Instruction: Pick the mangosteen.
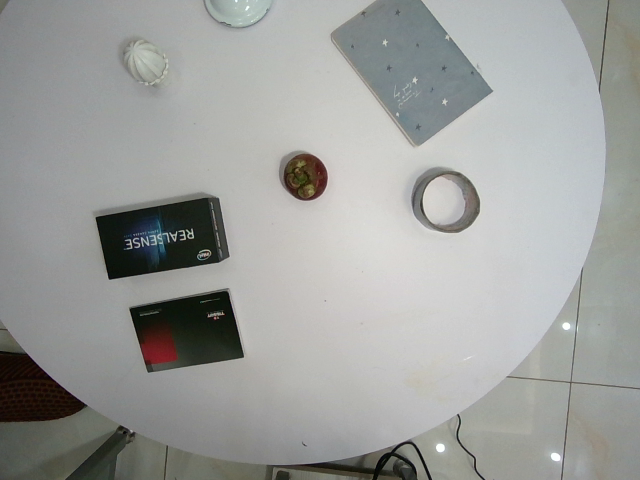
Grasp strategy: vertical